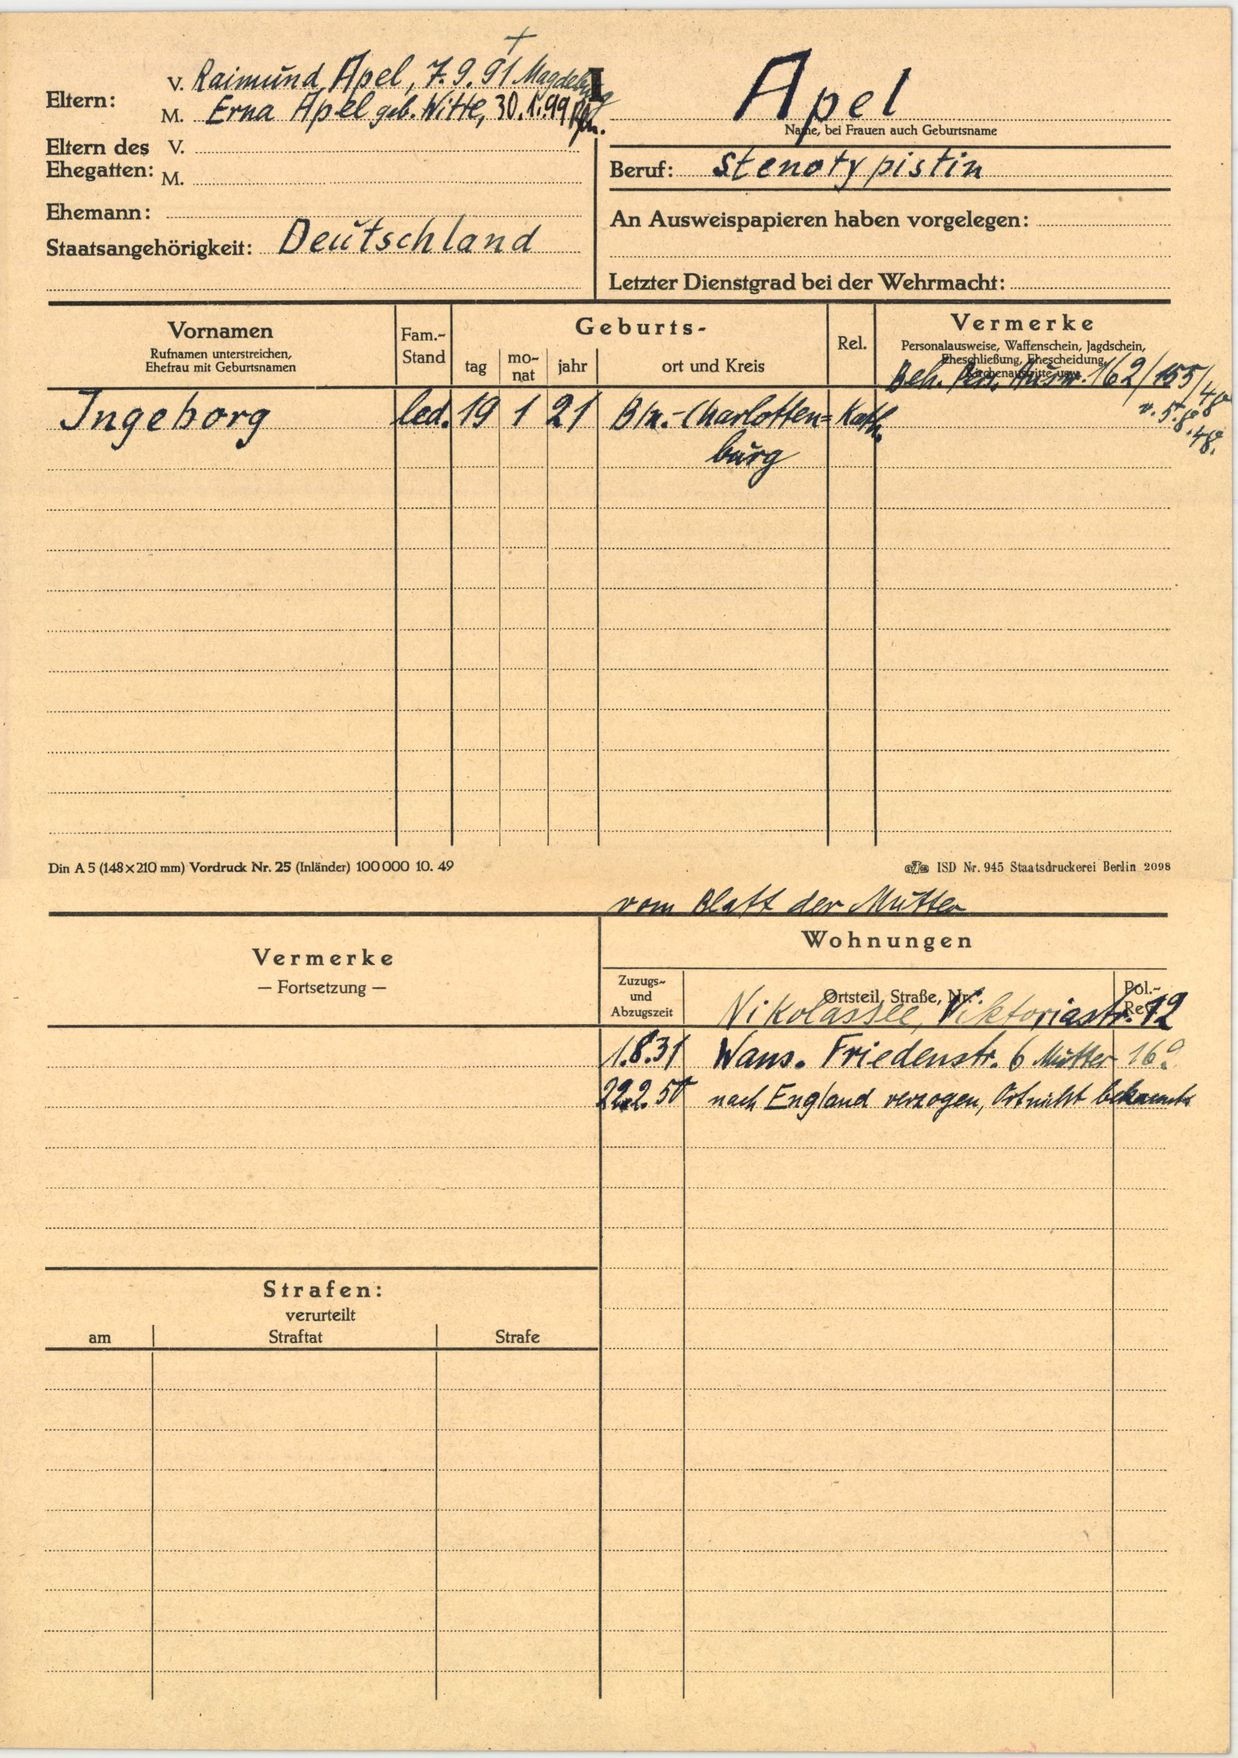
Apel